Question: Can you provide the account number mentioned in the document?
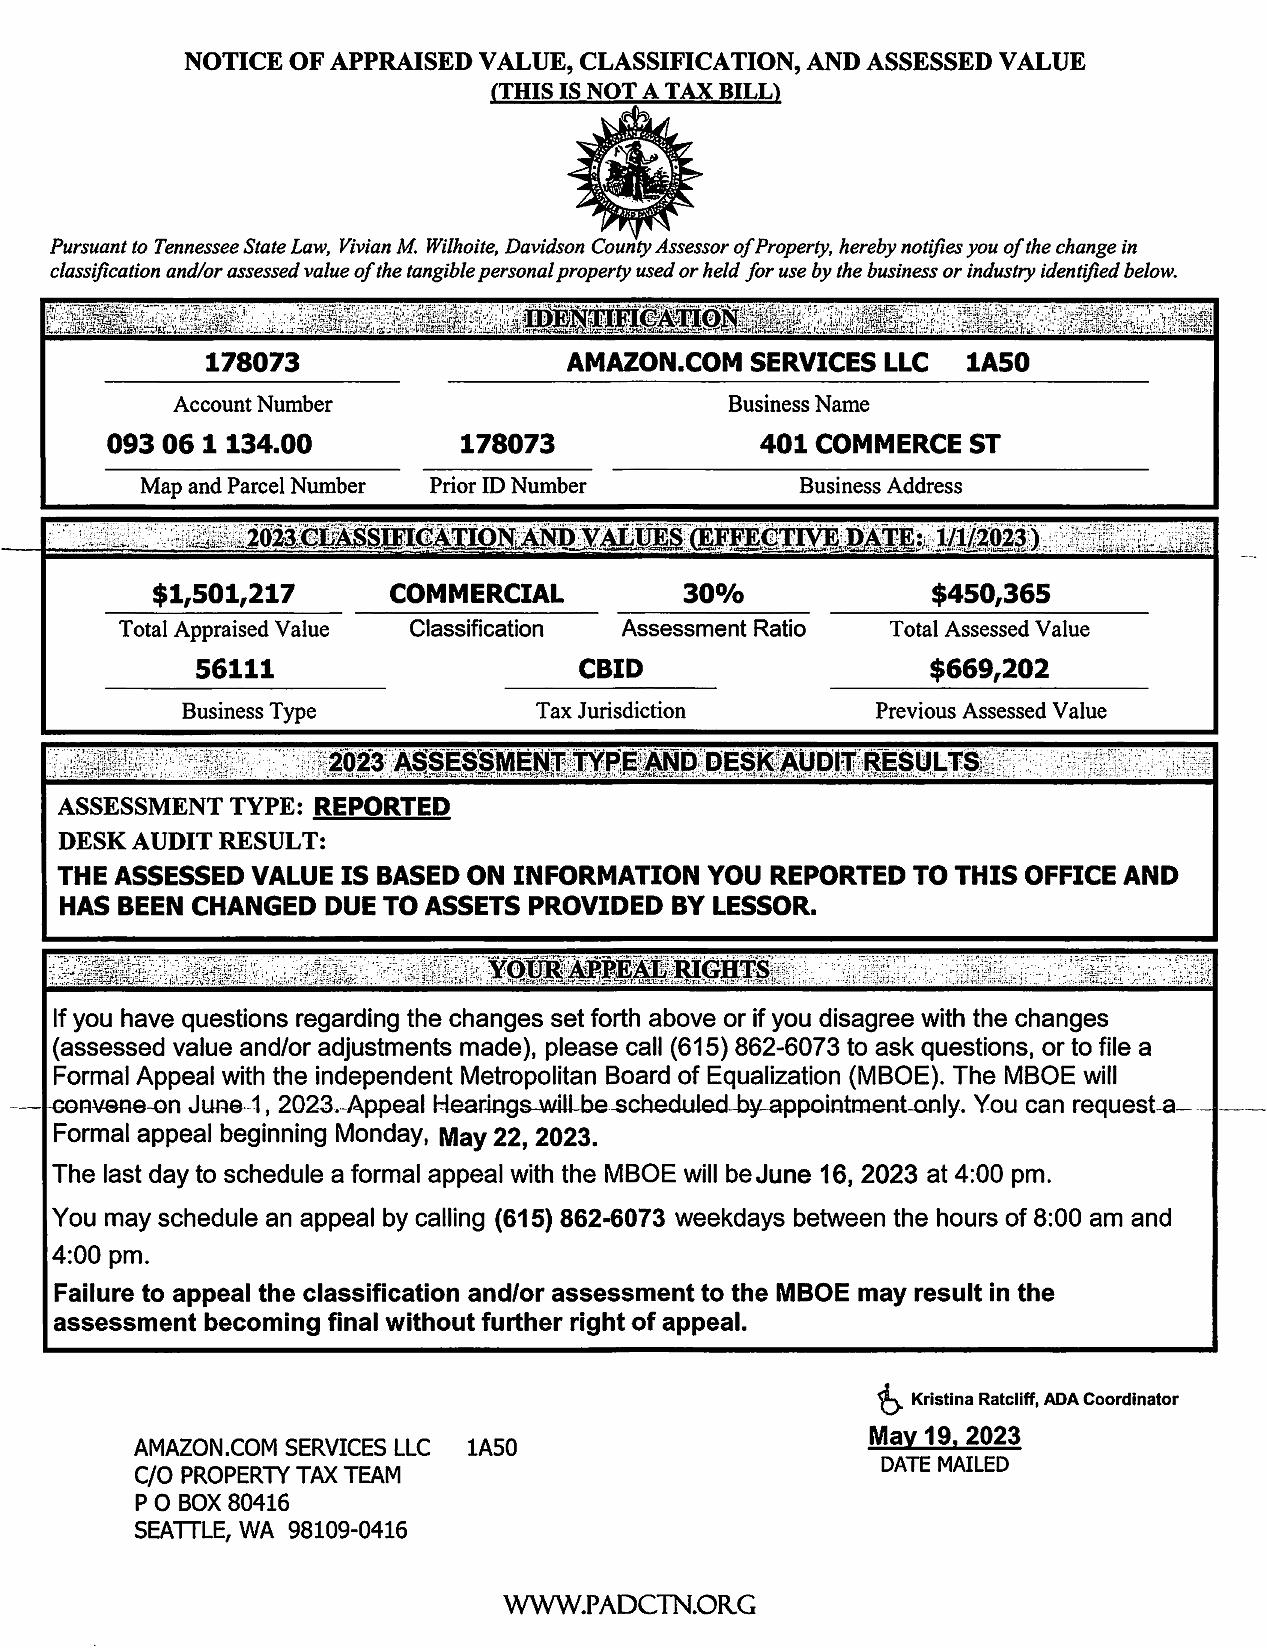
Answer: "178073"